Question: What is the main concern?
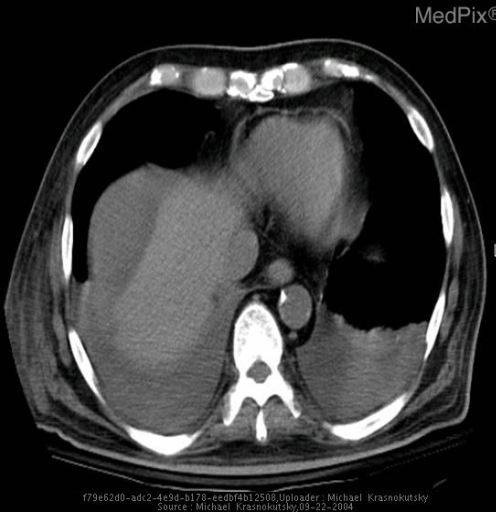
Answer: The findings suggest Axial CT images throught the liver demonstrate low density region within the liver which subcapsular in location.  One of the images has a small pocket of air differentiated this fluid collection from a simple hematoma.
There are bilateral pleural effusions seconary to diaphragmatic irritation.. Axial CT image throught the base of the lungs and top of theliver demonstates subcapsular fluid collection. Note bilateral pleural effusions as a result of diaphragmatic irritation.. The patient might have a history of 40 year old man airevaced from micronesia island to Tripler Medical Center with fevers and abdominal pain lasting for approximately three weeks..